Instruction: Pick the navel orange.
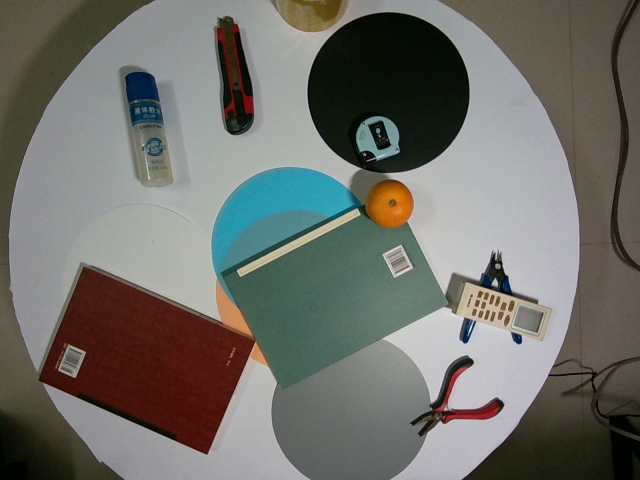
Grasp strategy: vertical